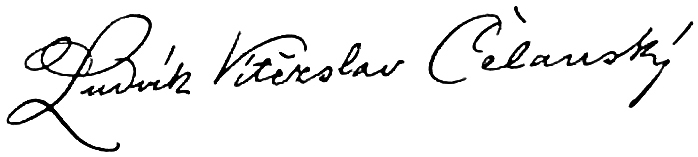
Signature of: ludvík vítězslav čelanský